Question: What might the diagnosis be?
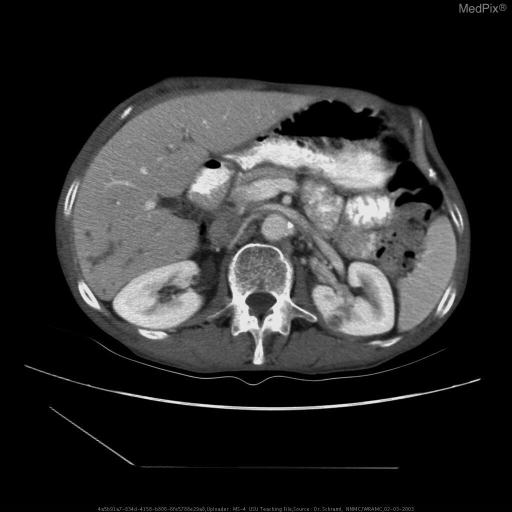
Answer: The possible diagnosis includes •  Metastatic Lung Cancer
•  Metastatic Kidney Cancer
•  Metastatic Liver cancer.